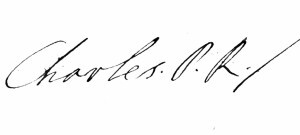
Signature of: charles edward stuart